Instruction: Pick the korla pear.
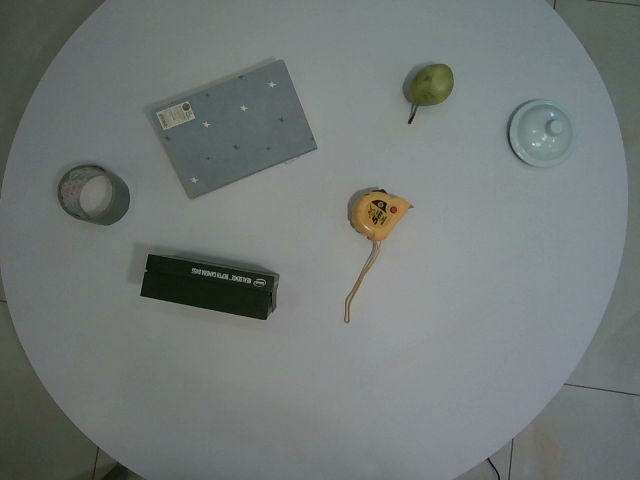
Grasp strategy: vertical